Question: What was observed in the imaging?
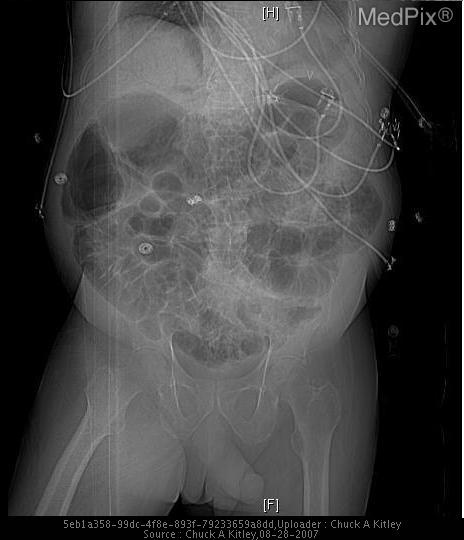
Answer: The imaging shows Multiple linear and curvilinear lucencies are noted on the scout images throughout the liver, as well as multiple dilated air filled loops of small and large bowel. On the axial CT images, air was noted within the bowel wall completely surrounding the lumen throughout multiple loops of small bowel, as well as air within the mesenteric vasculature, and within the portal venous system peripherally to the edges of the liver. Scout image with multiple dilated loops of large and small bowel, with linear/curvilinear lucencies noted throughout the liver to the periphery..